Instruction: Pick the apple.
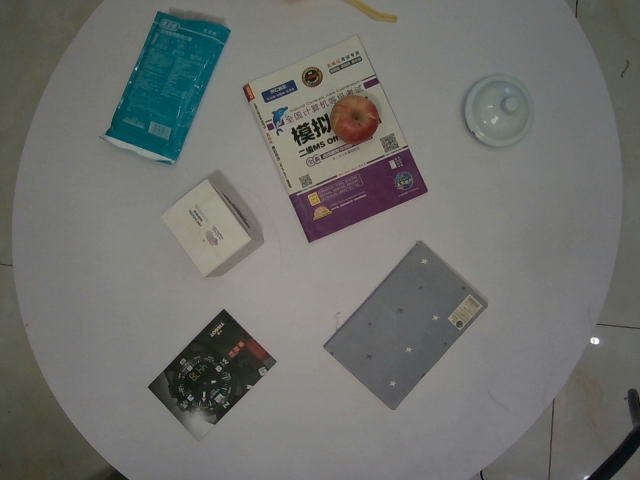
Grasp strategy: vertical